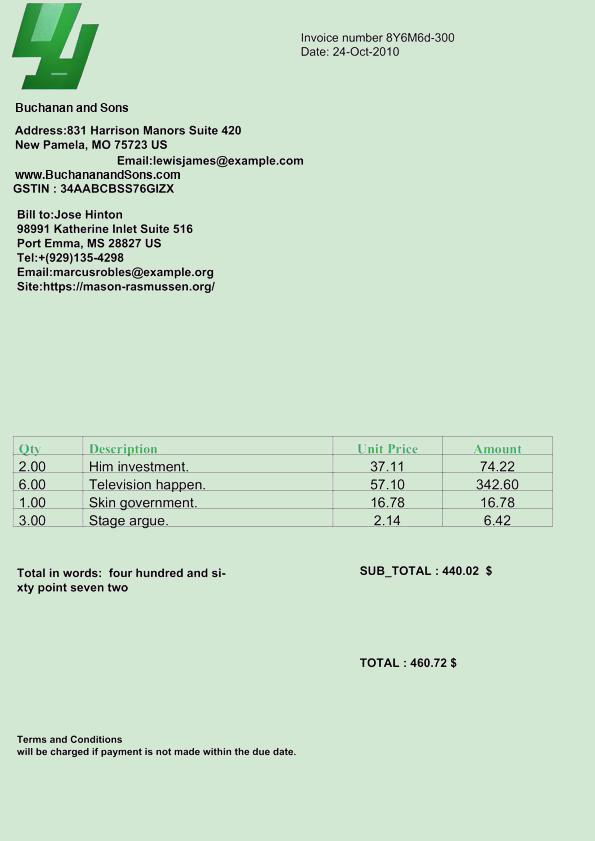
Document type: Invoice